Question: Describe the condition in detail:
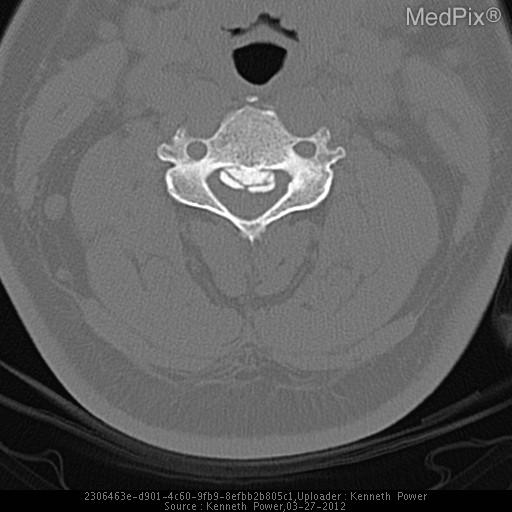
Answer: The disease is discussed as: • 	2:1 M:F, 5th-7th decade
• 	Japanese > Non-Japanese, Diabetes Mellitus (DM) > Non-DM patients
• 	Most frequently seen: C3-5, also T4-7, L1-2
• 	Associated with:  DISH, Ossification of the Ligamentum Flavum (OLF),
• 	Mechanism: not precisely known
• 	Types:
o	Continuous: vertebral + disc involvement
o	Segmental : no disc involvement
o	Mixed: components of both
o	Localized
• 	Surgery
o	ANT: corpectomy (discectomy + vertebral body removal +PLL removal + fusion) w/iliac strut graft reconstruction
o	POST: laminoplasty/laminectomy